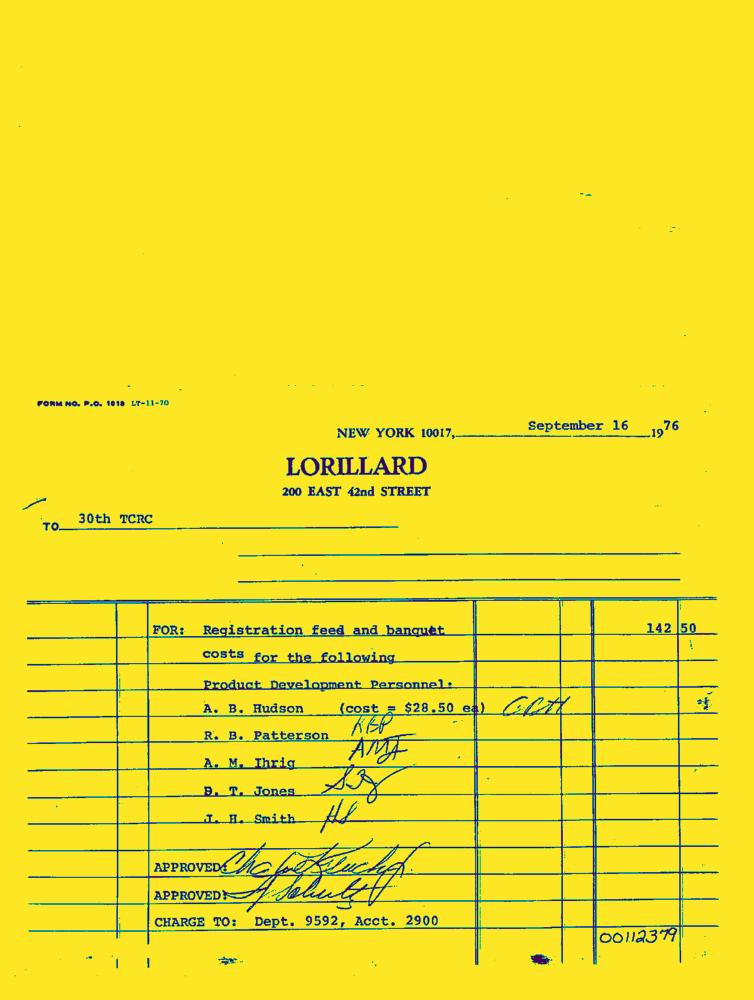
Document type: Invoice-Doc